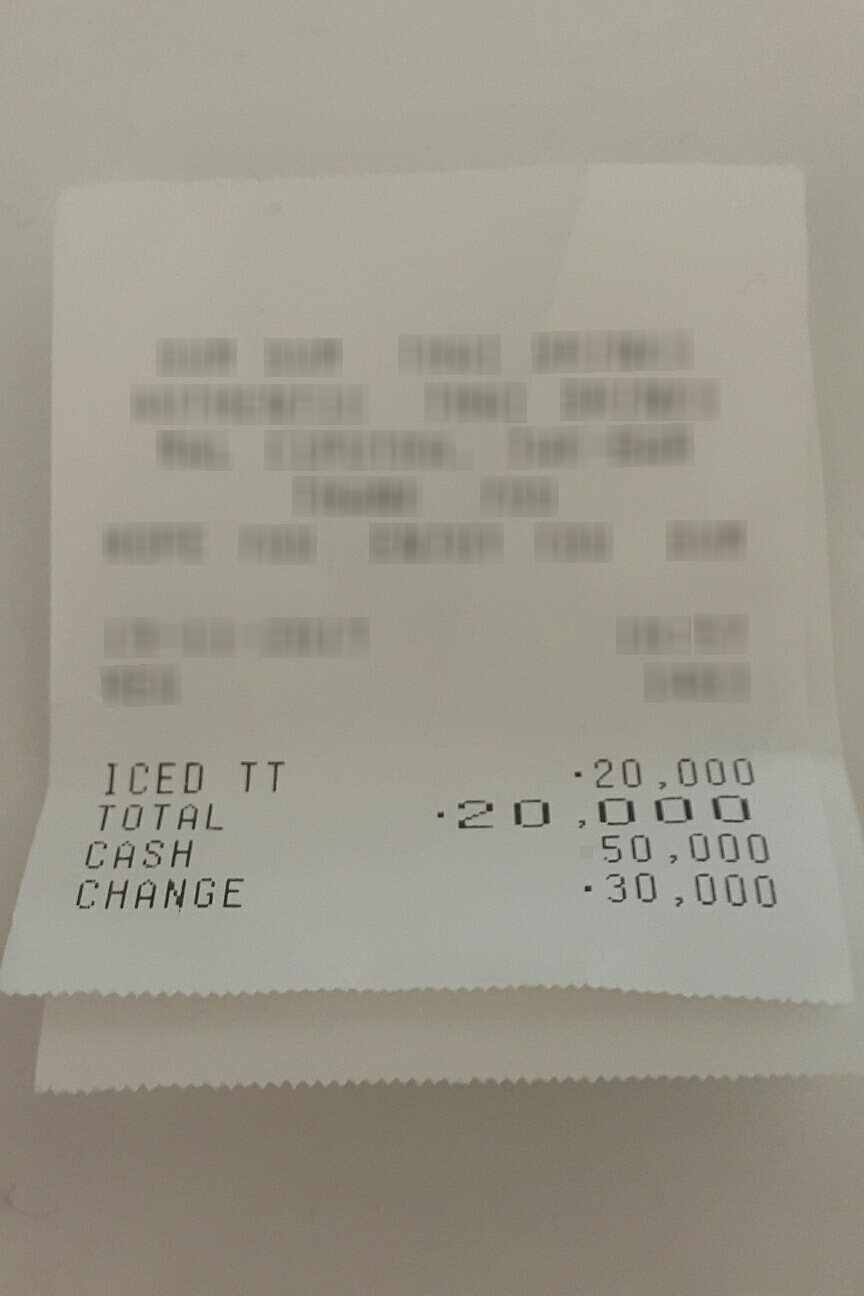
Number of items: 2
Total: 20,000
OCR text regions:
text: ICED
text: TT
text: 20,000
text: TOTAL
text: 20,000
text: CASH
text: 50,000
text: CHANGE
text: 30,000